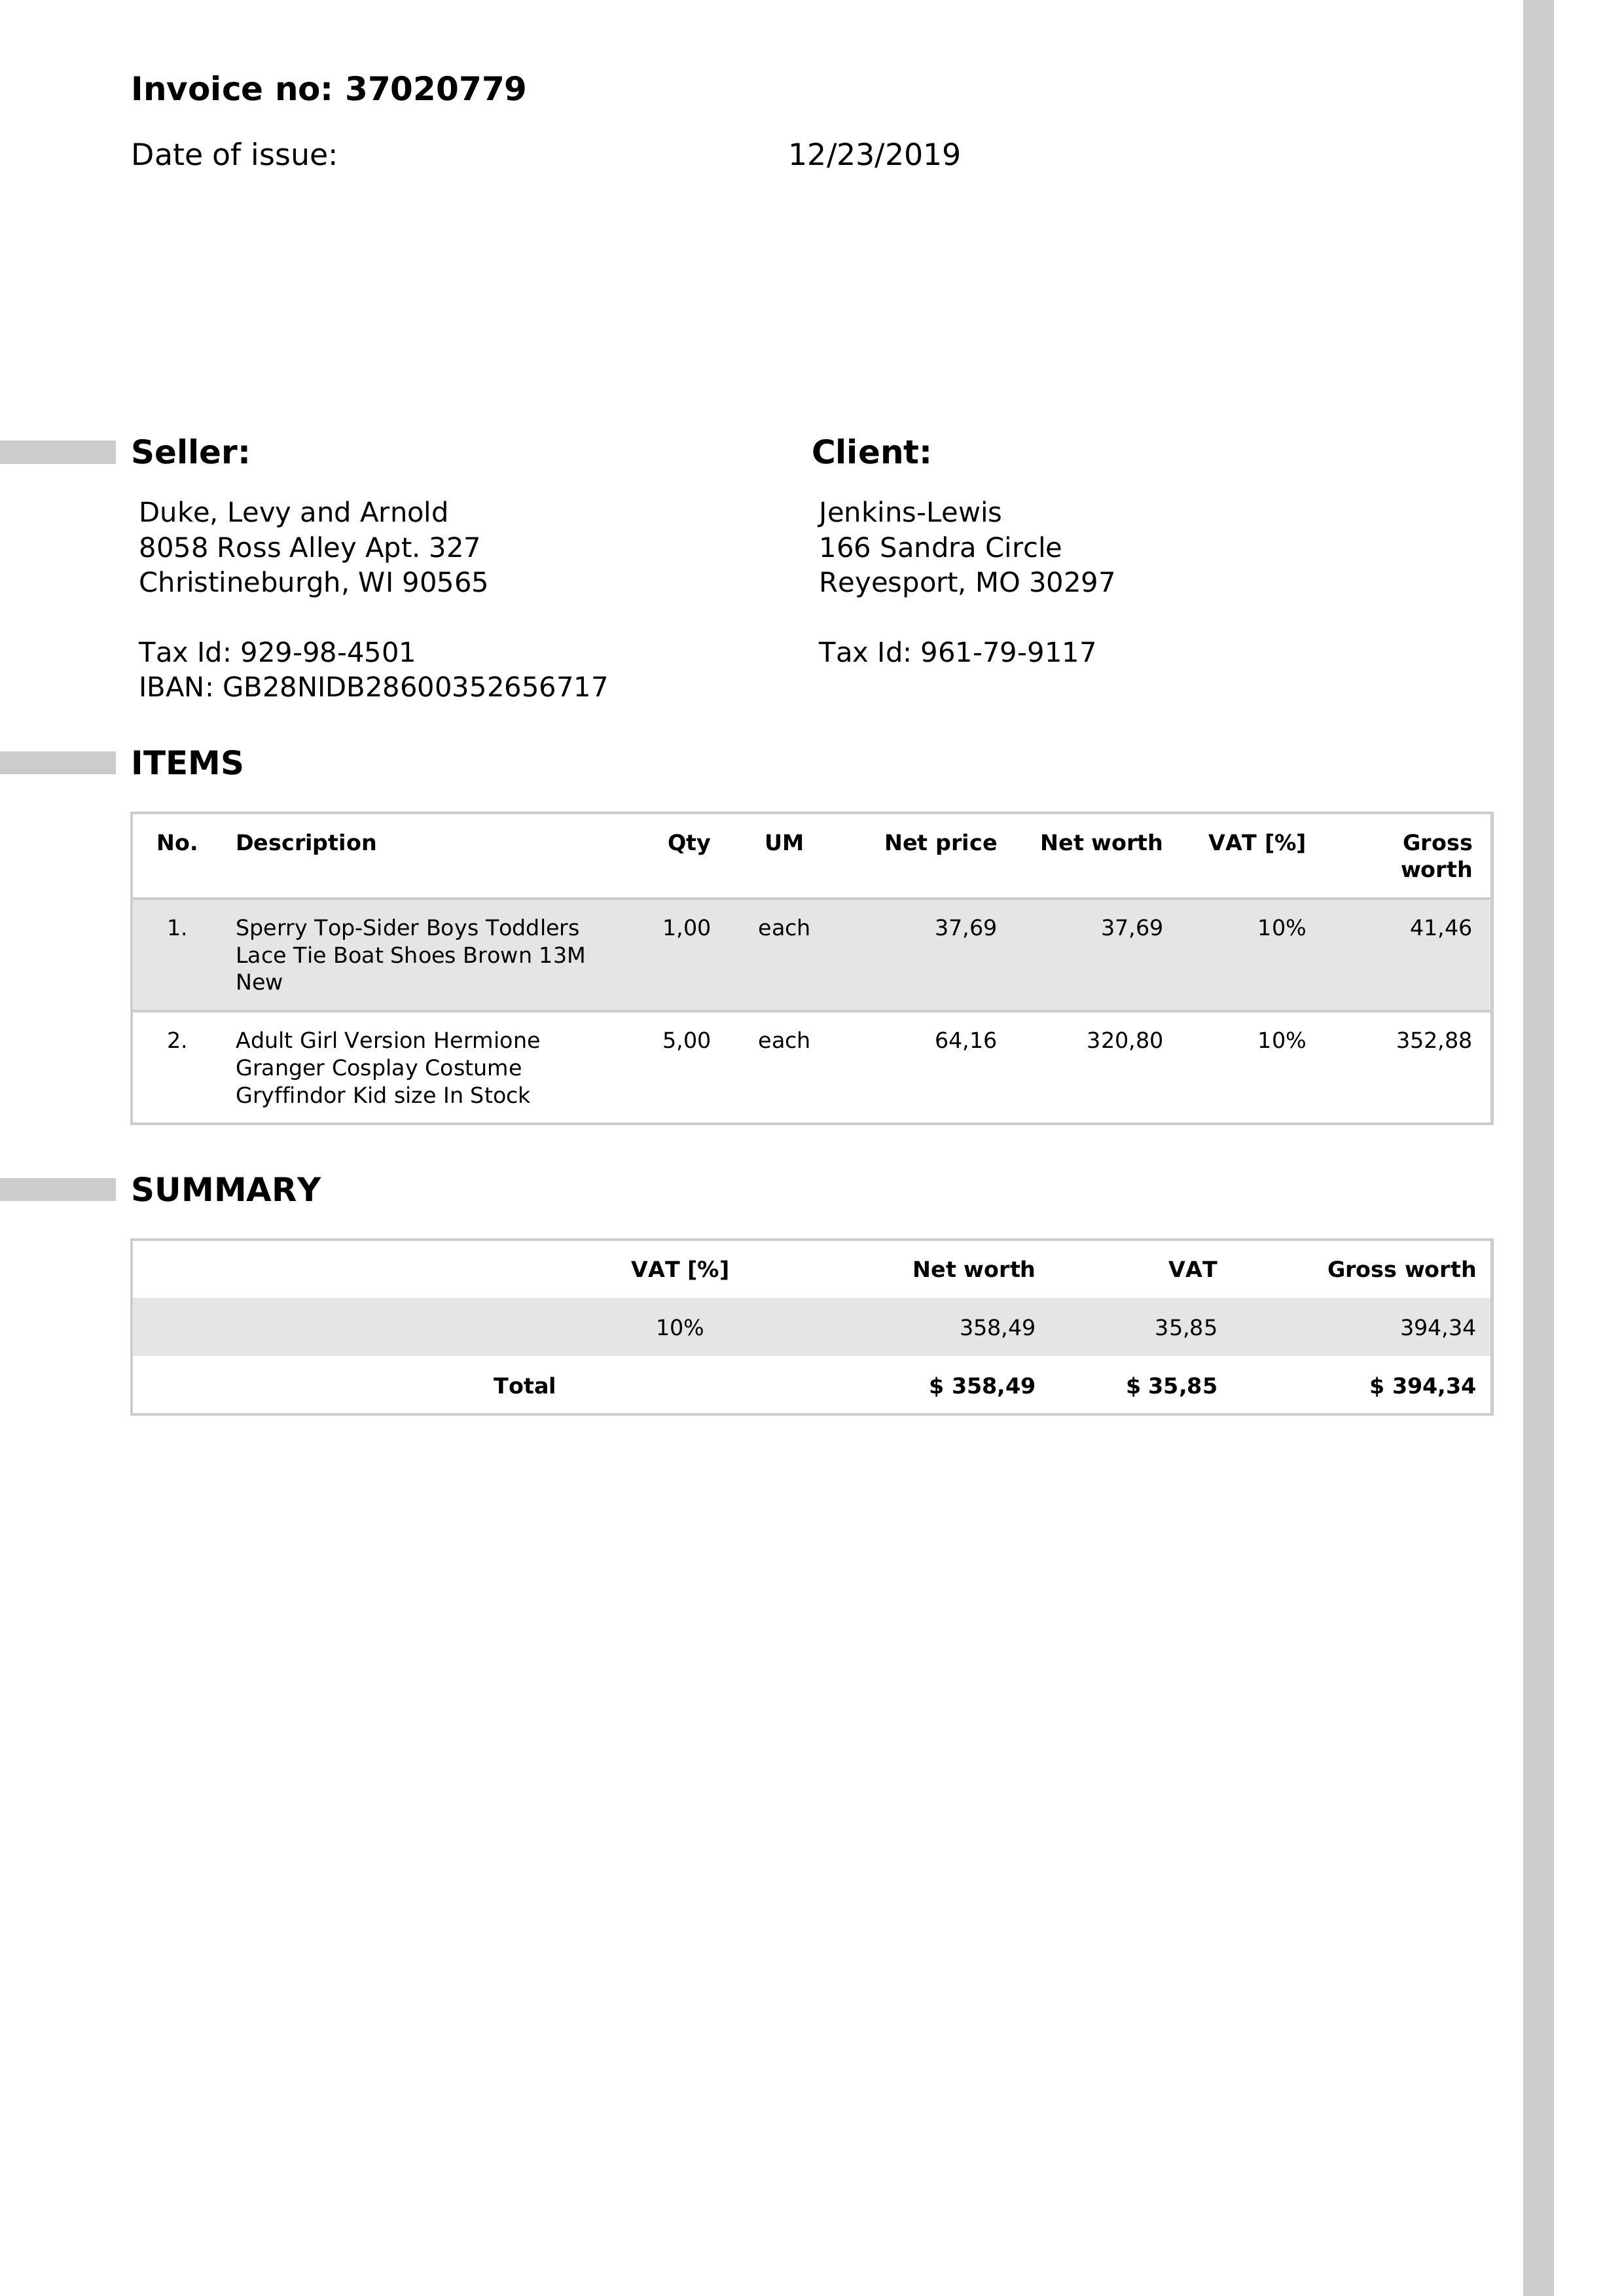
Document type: Invoice